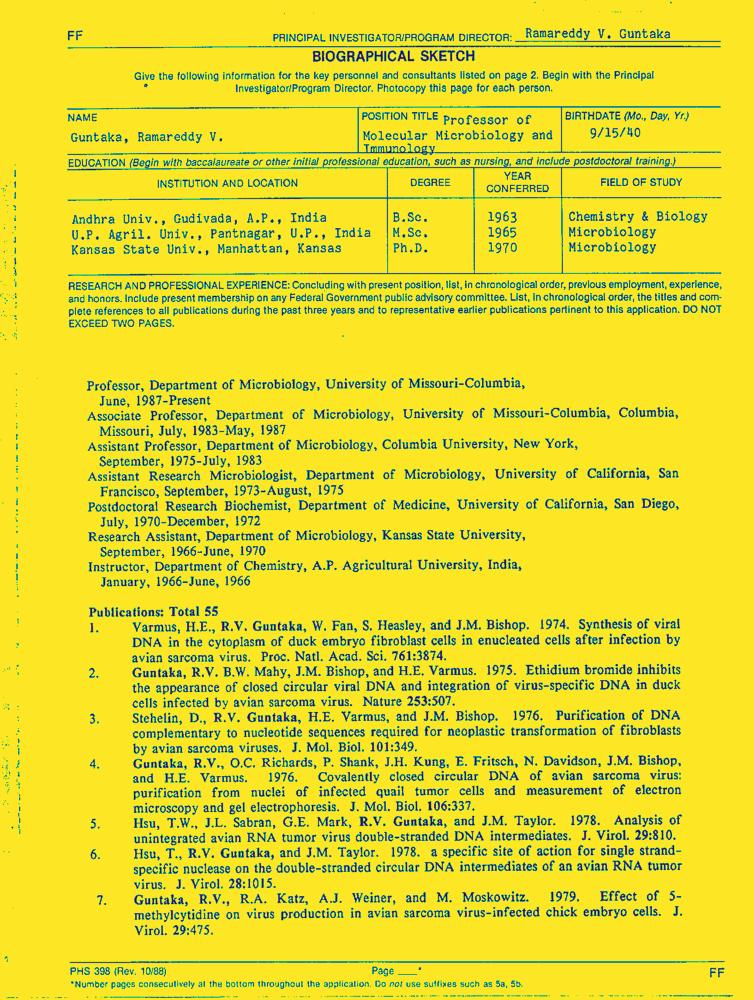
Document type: Resume-Doc